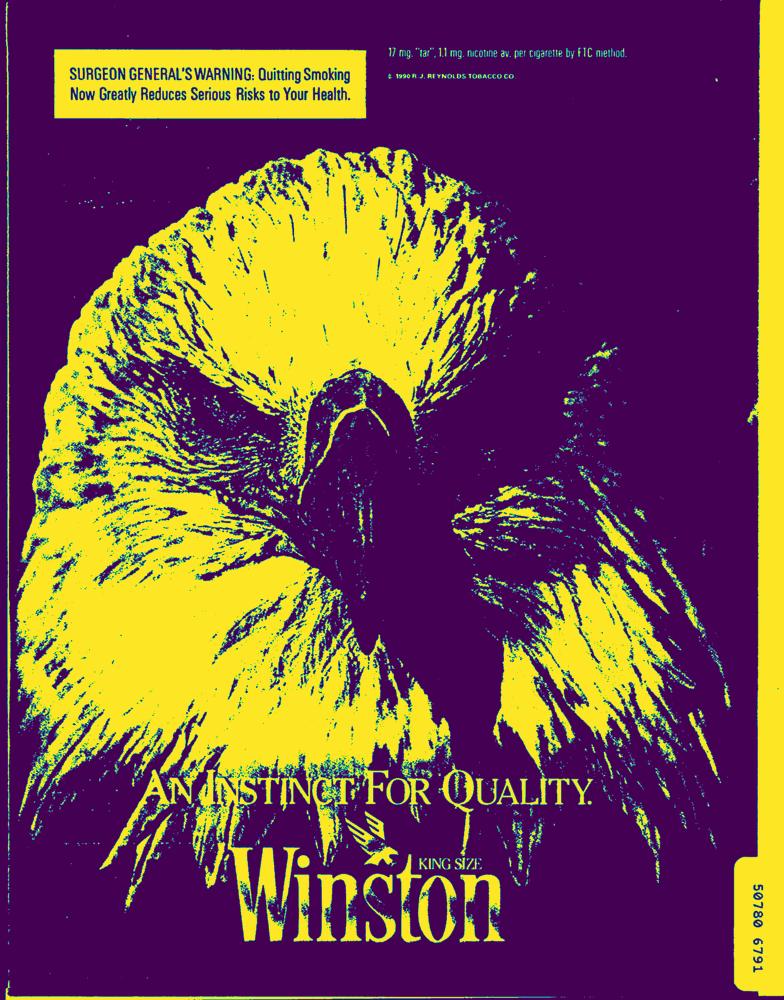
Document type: AD